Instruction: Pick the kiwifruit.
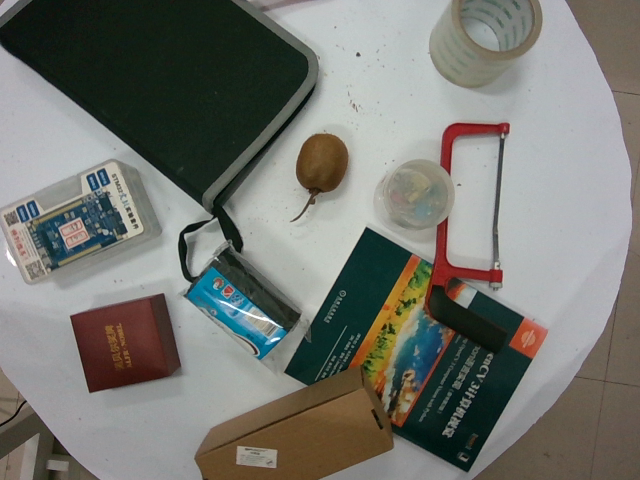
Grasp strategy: vertical